Question: What was observed in the imaging?
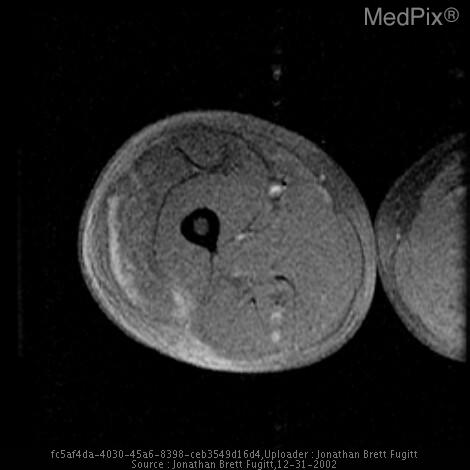
Answer: The imaging shows Severe edema of the deep fascia of the proximal quadriceps muscle group is seen on CT extending posteriorly to its insertion on the linea aspera.
Fat sat T2 axial imaging shows extensive edema in the deep facia of several muscles, the soft tissues, and the vastus intermedius/lateralis, and the tensor fascia lata.
Somewhat paradoxically, the fat sat gadolinium enhanced axial T1 images do not demonstrate enhancement of the fascia, perhaps do to its normal ligamentous character. Myositis and fasciitis.